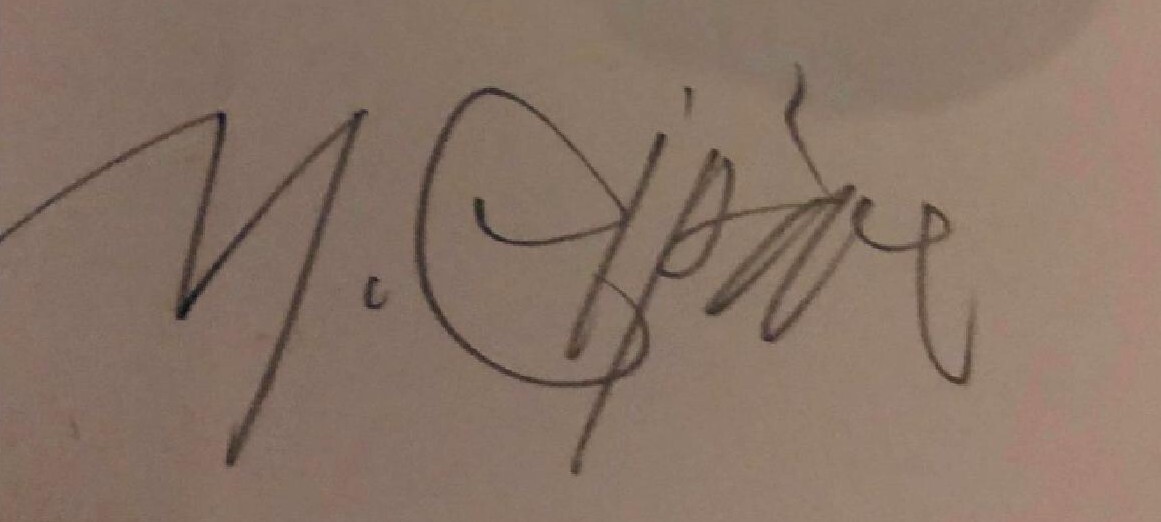
Signature of: miroslav cipár